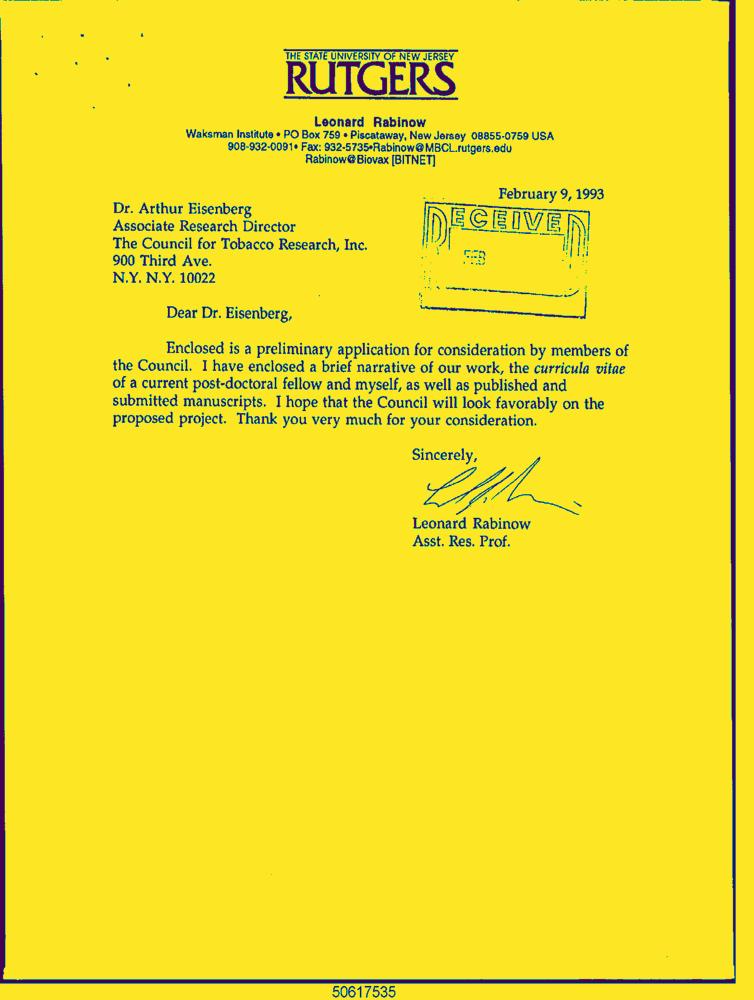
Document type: Letter-Doc